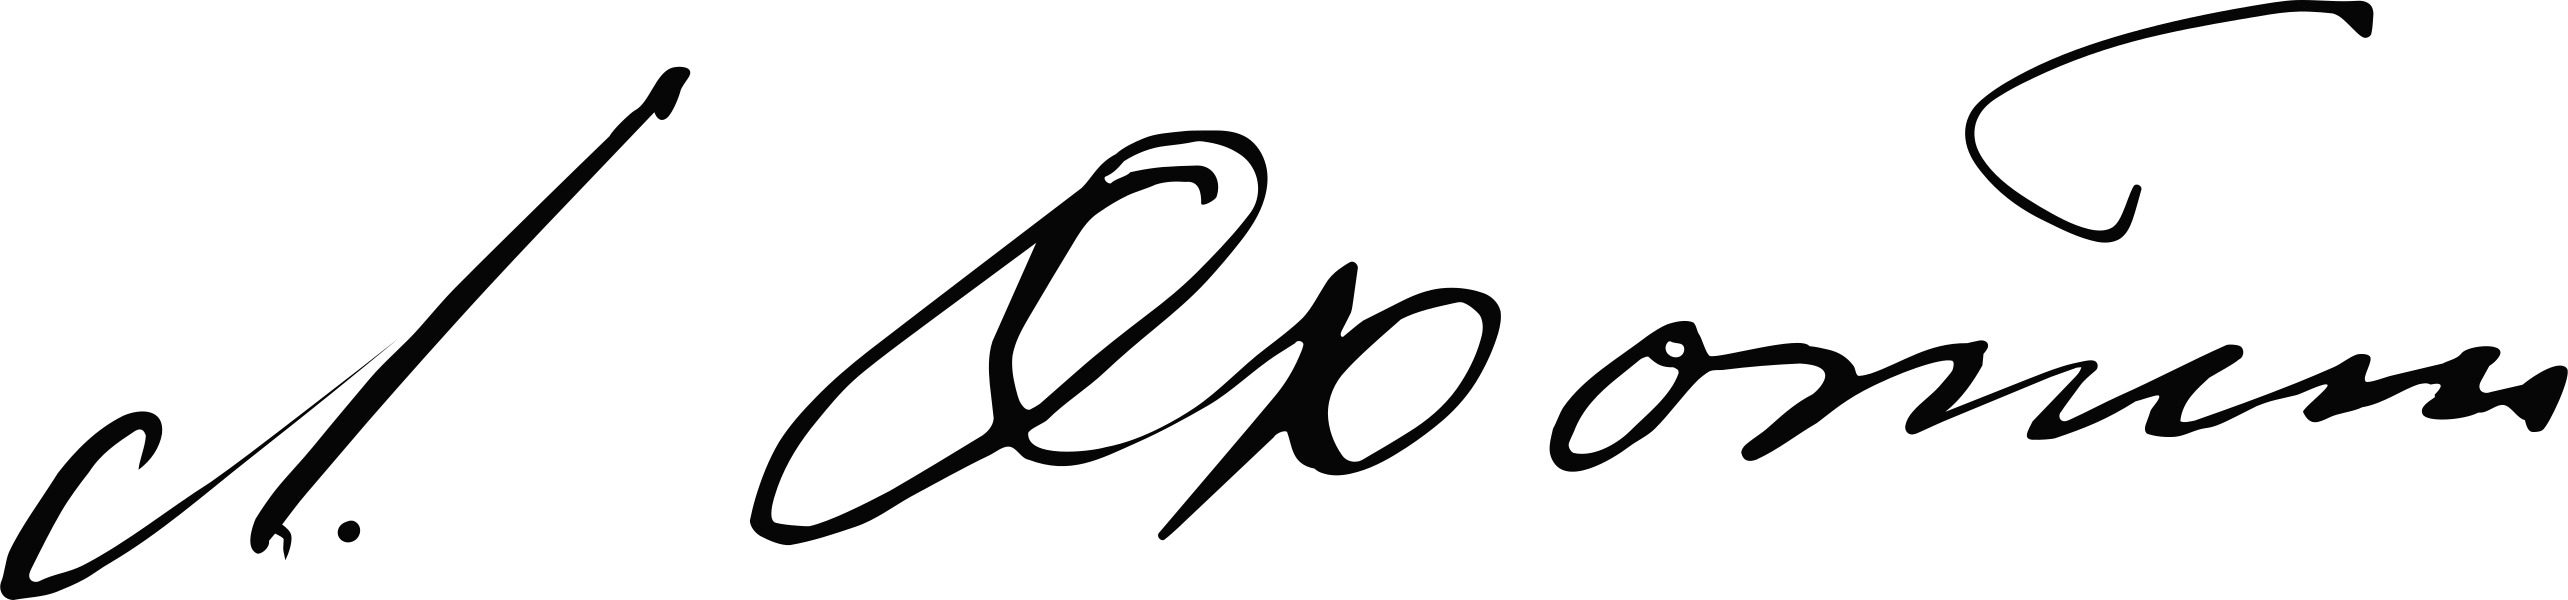
Signature of: lev okhotin